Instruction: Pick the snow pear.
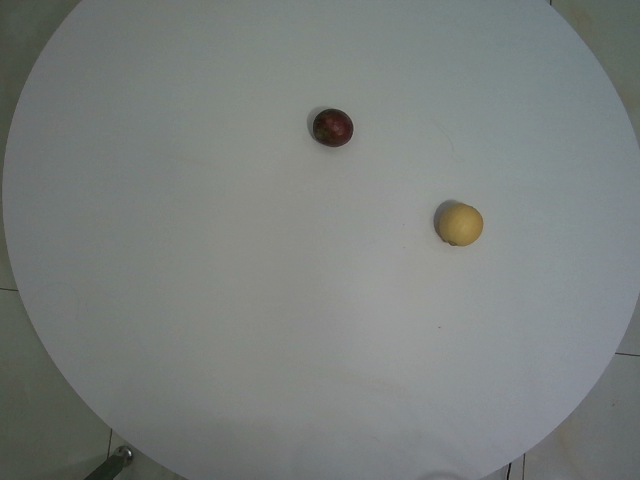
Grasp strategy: vertical